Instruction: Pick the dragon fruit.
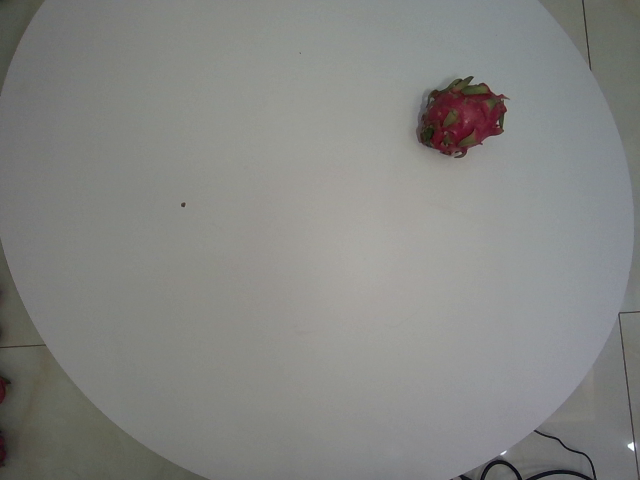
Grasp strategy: vertical